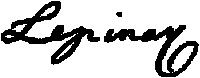
Signature of: jean michel de lépinay